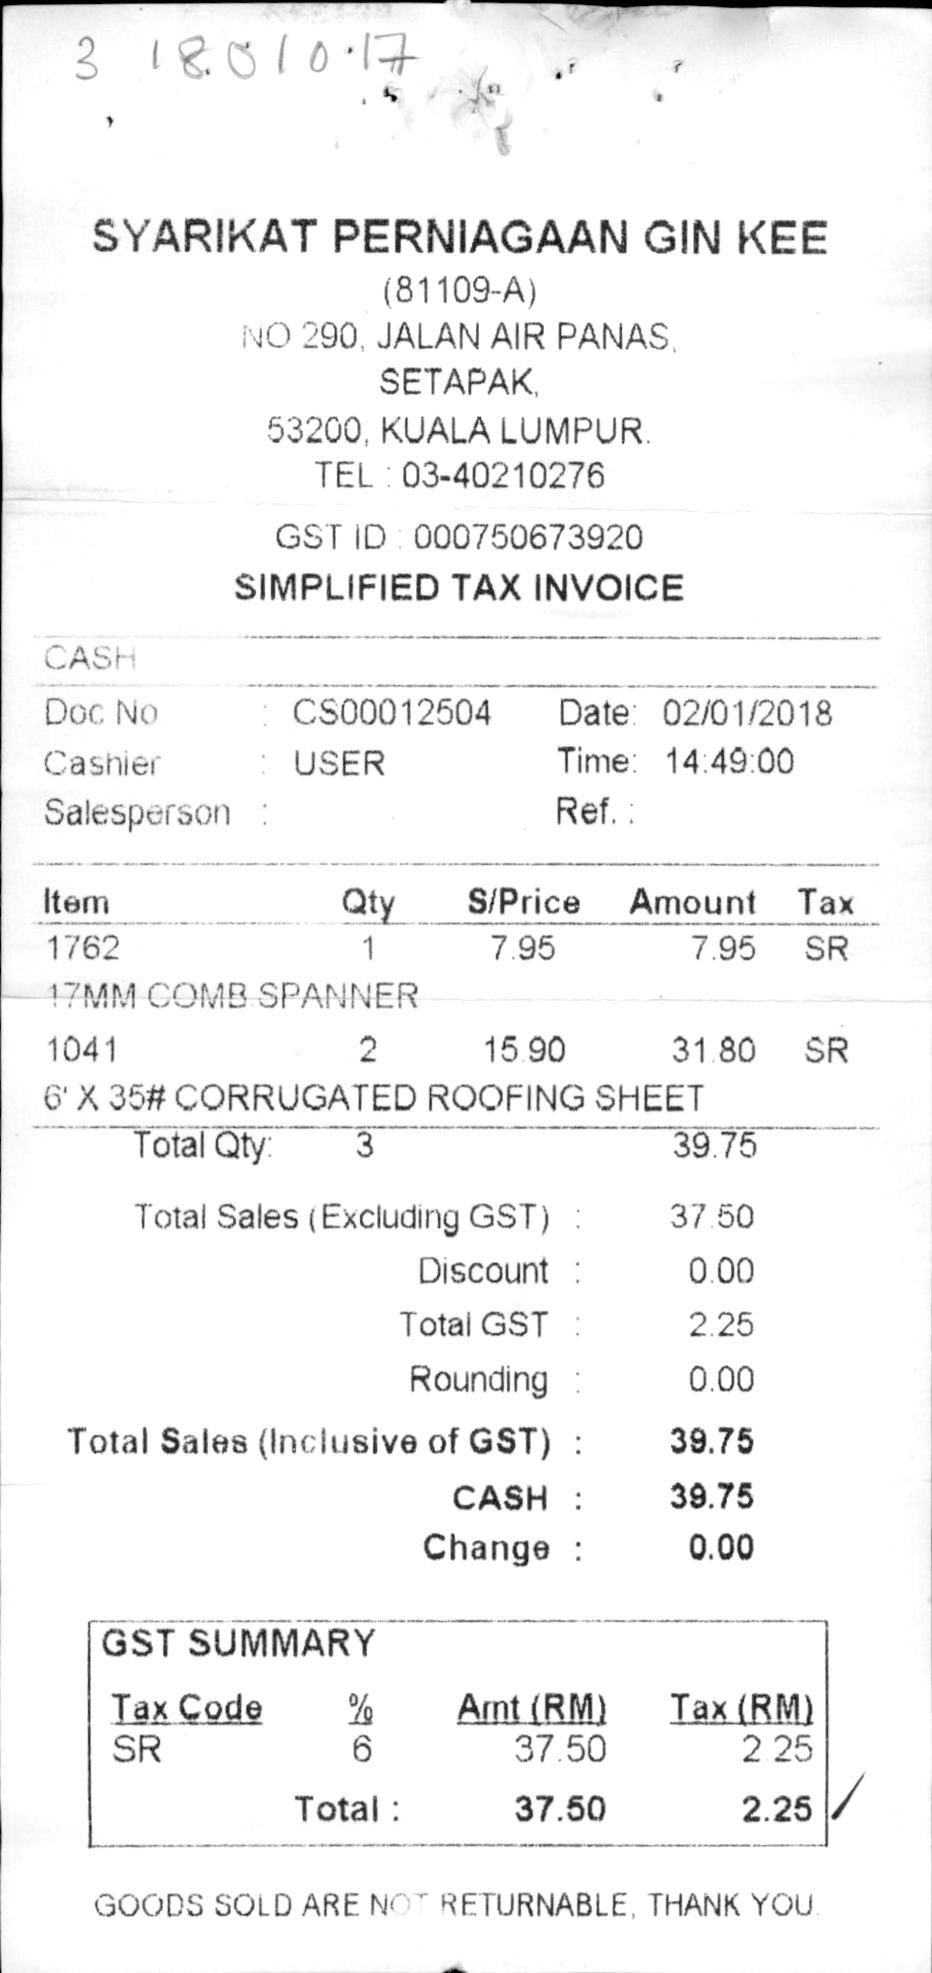
SYARIKAT PERNIAGAAN GIN KEE
(81109-A)
NO 290, JALAN AIR PANAS.
SETAPAK.
53200, KUALA LUMPUR.
TEL :03-40210276
GST ID : 000750673920
SIMPLIFIED TAX INVOICE
CASH
DOC NO.
: CS00012504
DATE:
02/01/2018
CASHIER
: USER
TIME:
14:49:00
SALESPERSON :
REF.:
ITEM
QTY
S/PRICE
AMOUNT
TAX
1762
1
7.95
7.95
SR
17MM COMB SPANNER
1041
2
15.90
31.80
SR
6' X 35# CORRUGATED ROOFING SHEET
TOTAL QTY:
3
39.75
TOTAL SALES (EXCLUDING GST) :
37.50
DISCOUNT :
0.00
TOTAL GST :
2.25
ROUNDING :
0.00
TOTAL SALES (INCLUSIVE OF GST) :
39.75
CASH :
39.75
CHANGE :
0.00
GST SUMMARY
TAX CODE
SR
%
6
AMT (RM)
37.50
TAX (RM)
2.25
TOTAL :
37.50
2.25
GOODS SOLD ARE NOTRETURNABLE. THANK YOU